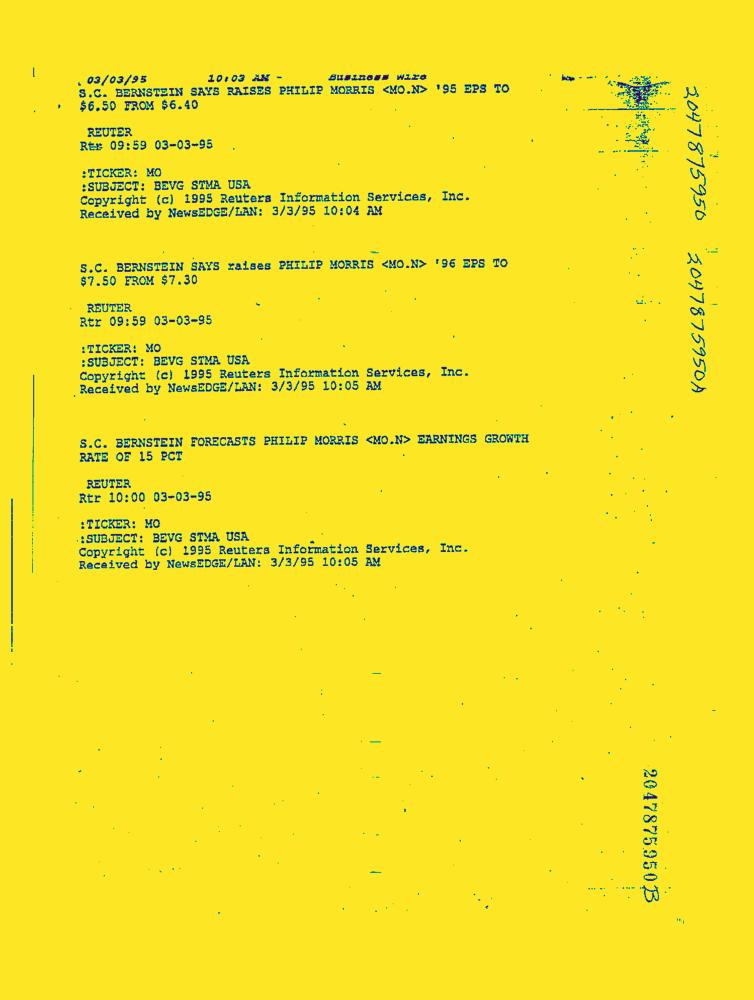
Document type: News-Article